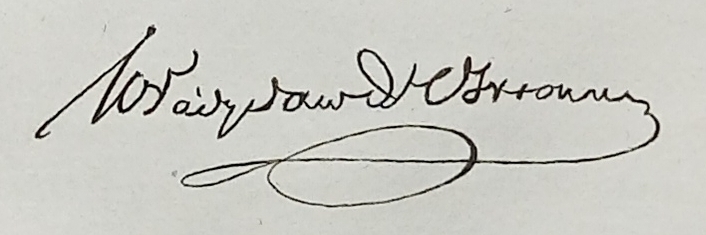
Signature of: władysław ostrowski